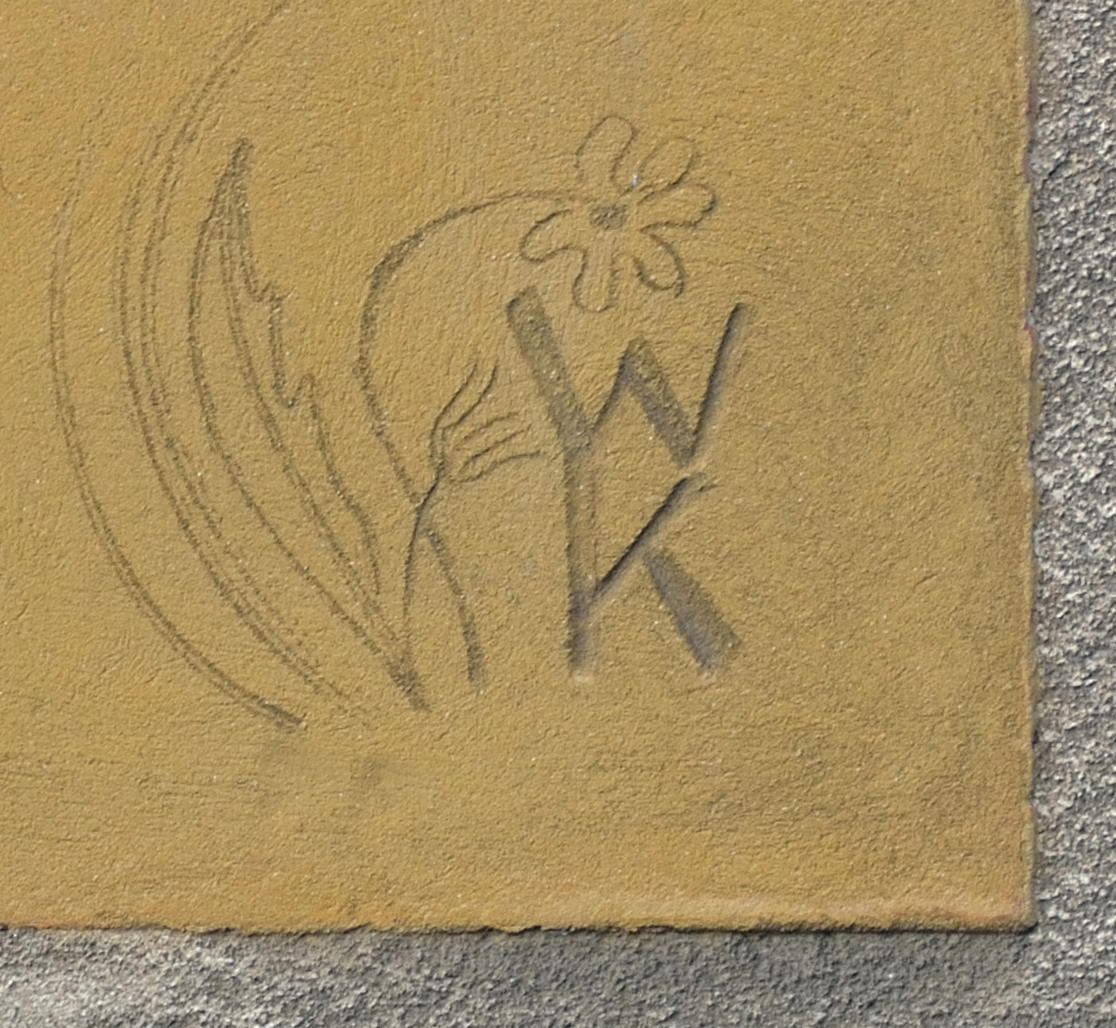
Signature of: wilhelm kaufmann